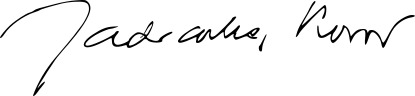
Signature of: jadranka kosor